Question: What type of tax is indicated in the document, personal property or real estate?
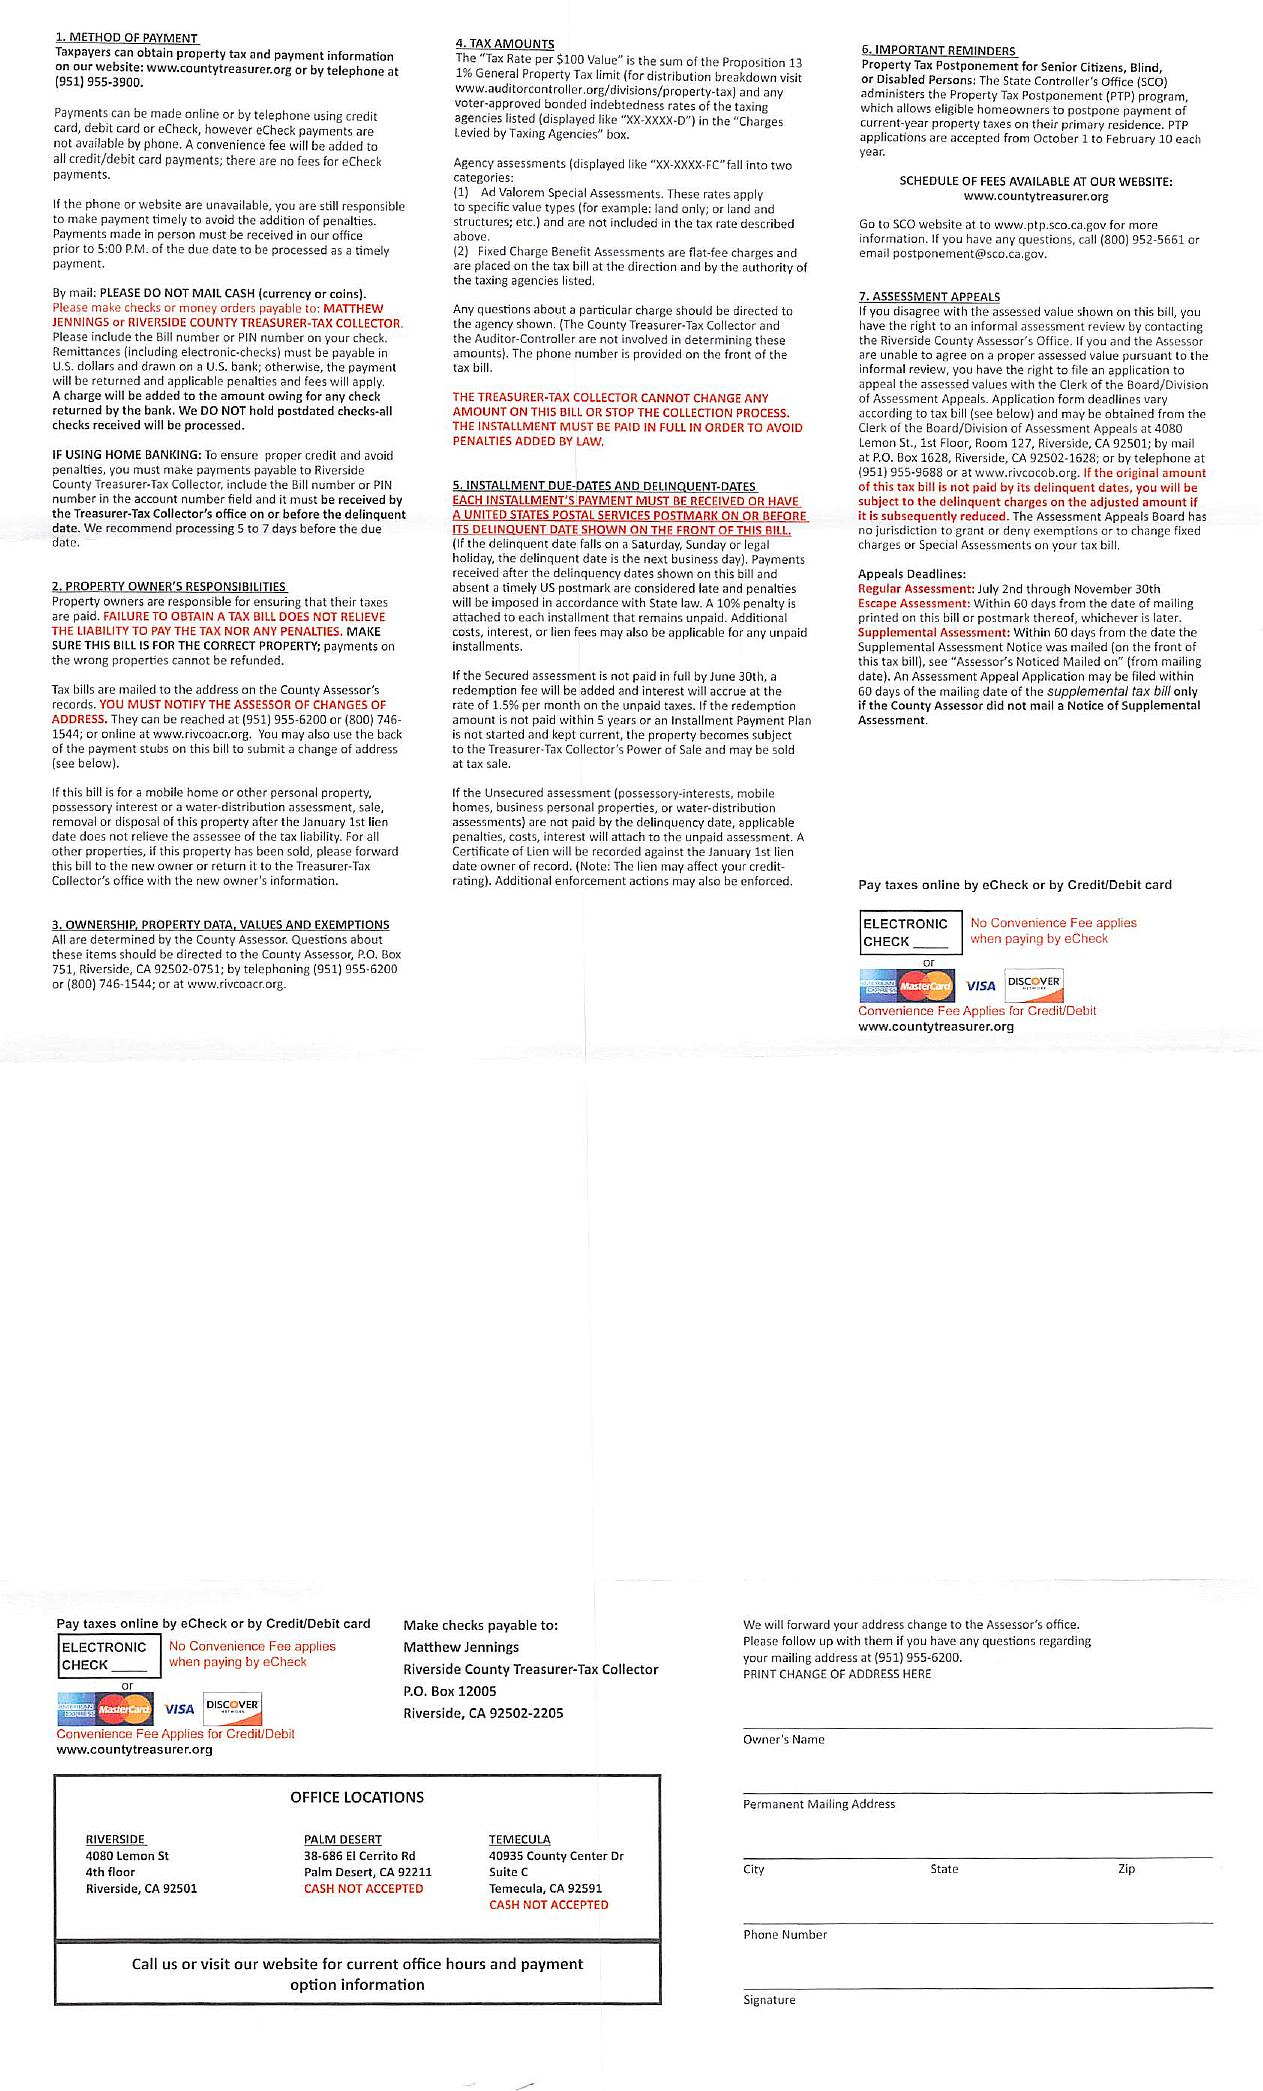
Answer: "Property Tax"